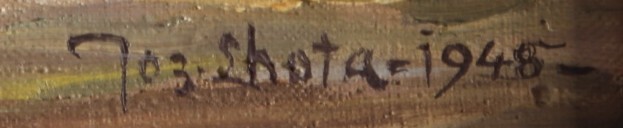
Signature of: josef lhota